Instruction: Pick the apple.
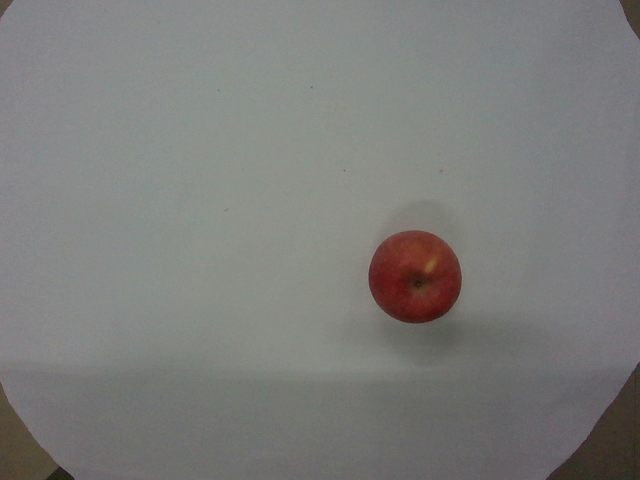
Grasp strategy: vertical